Question: How does the patient history play a role?
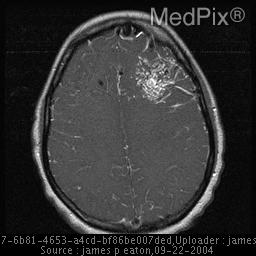
Answer: The patient's history of 26 yo female who had sudden loss of consciousness followed by the worst headach of life.  She was previously healthy with no history of trauma. is key in understanding the case.